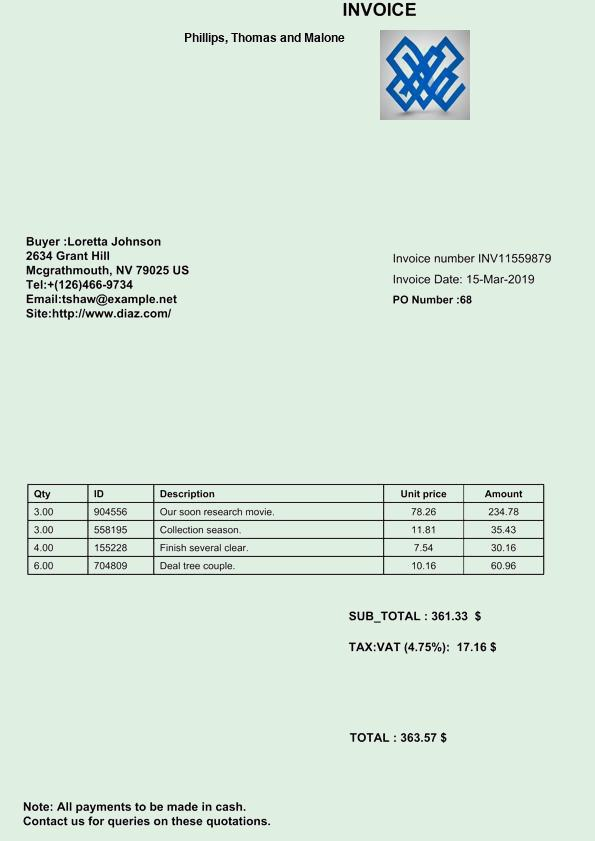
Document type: Invoice